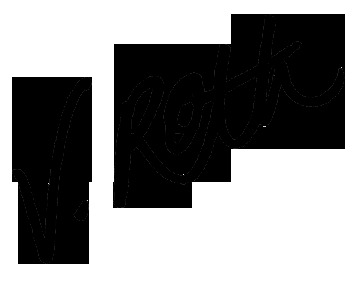
Signature of: veronica roth